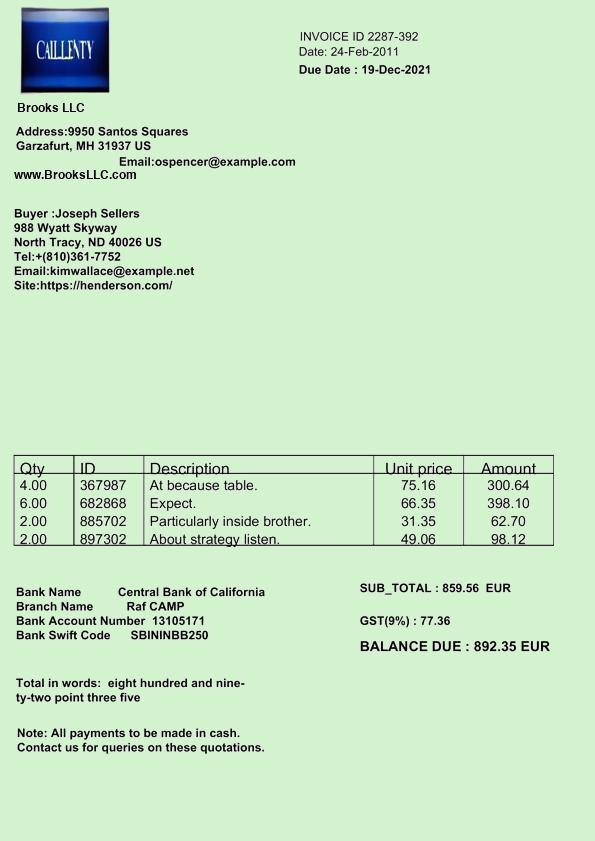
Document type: Invoice